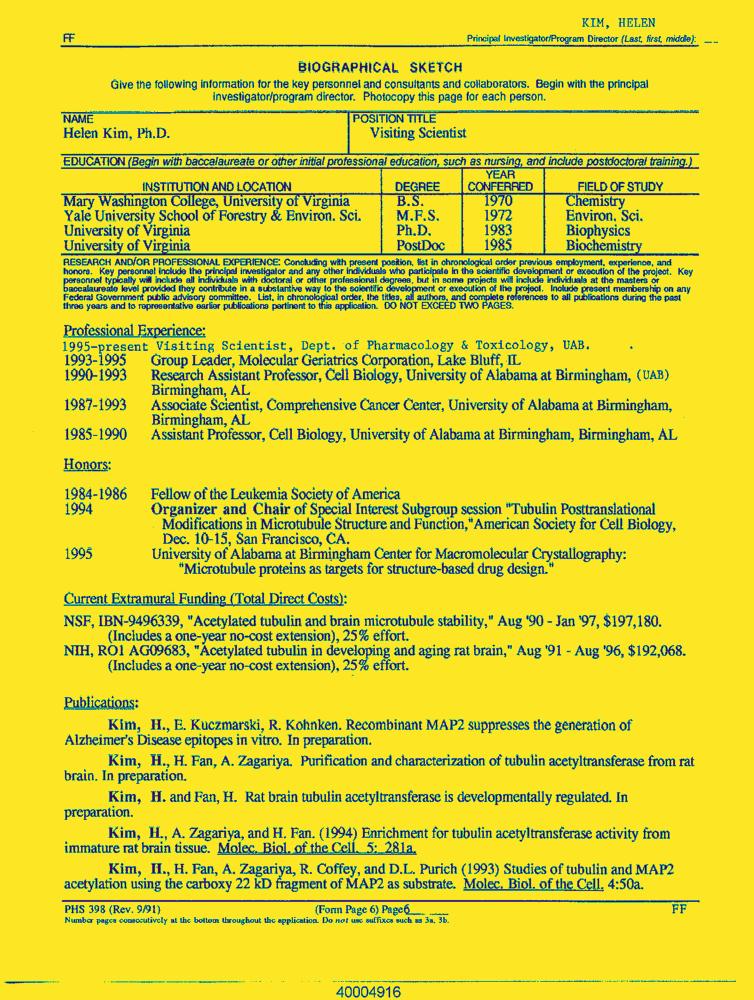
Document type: Resume-Doc